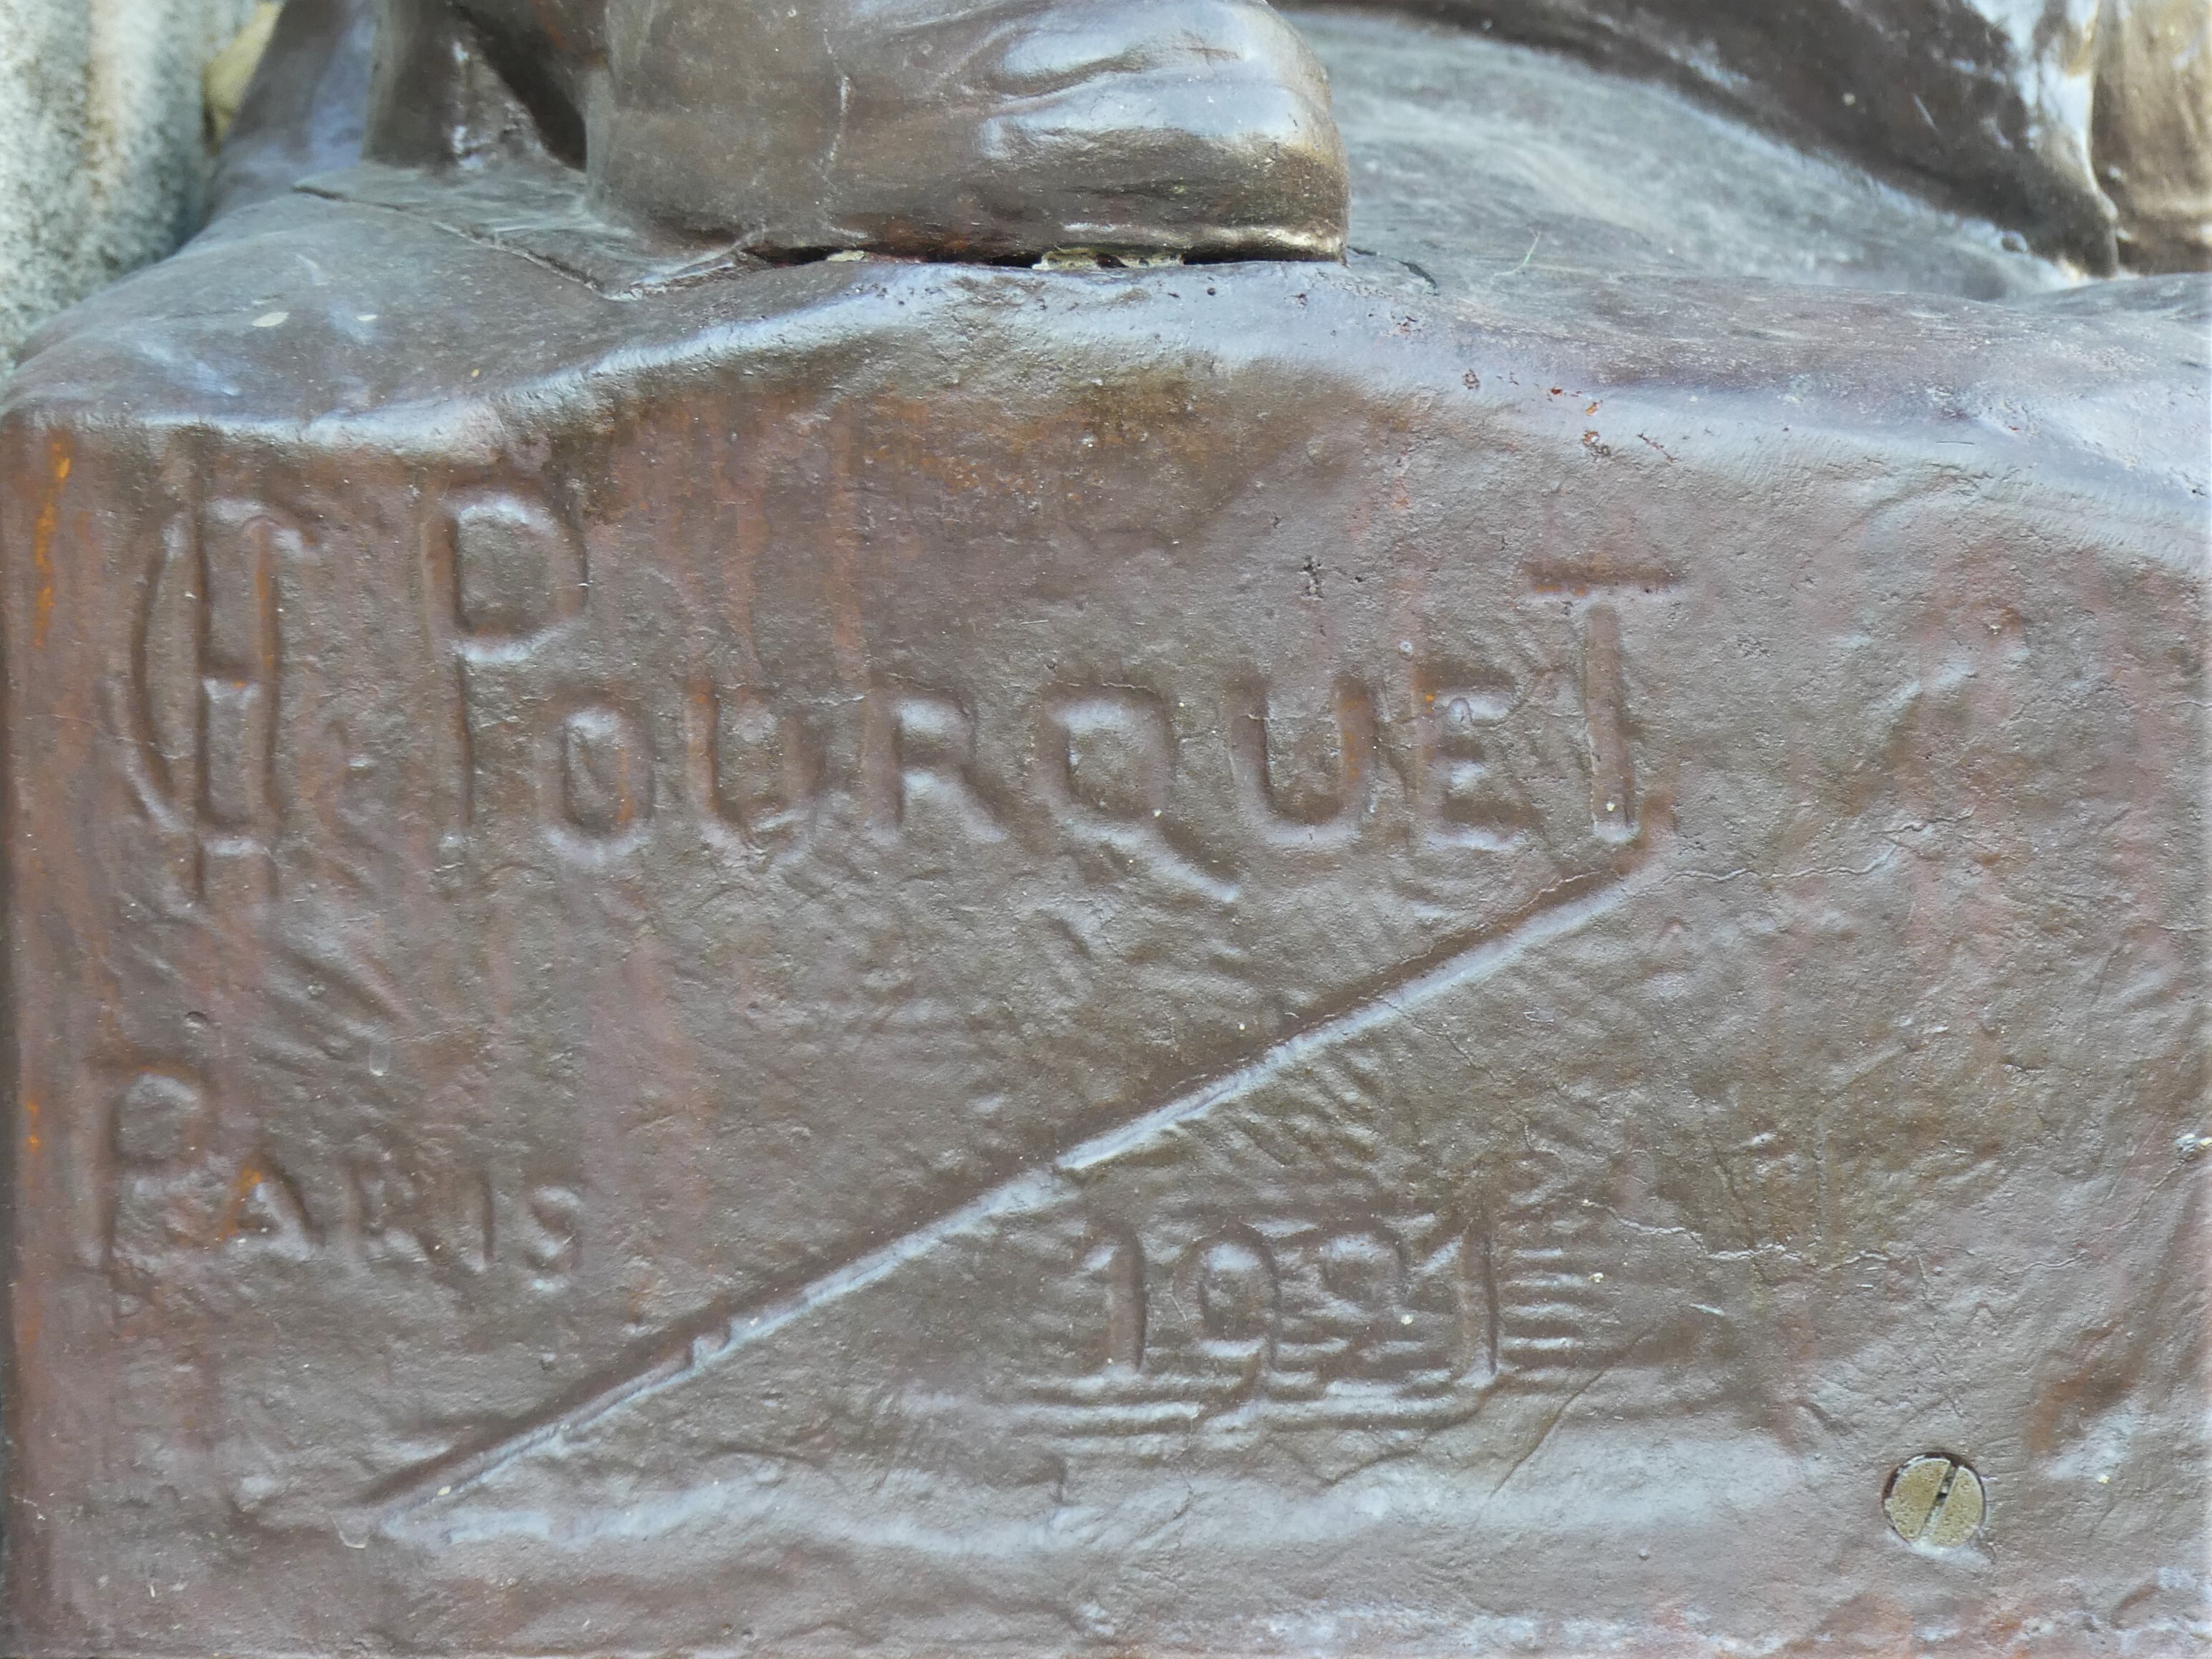
Signature of: charles henri pourquet